Retrieve the amount in words, amount in figures, name of the payee, date on the cheque, and the bank name from the image.
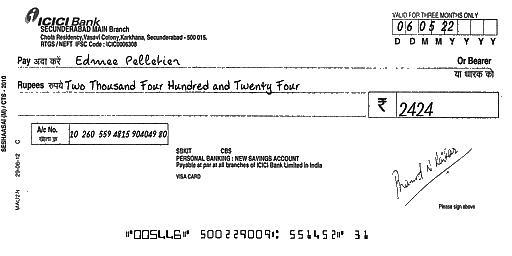
amt_in_words: Two Thousand Four Hundred and Twenty Four
amt_in_figures: 2424
payee_name: Edmee Pelletier
bank_name: ICICI Bank
cheque_date: 06/05/22